Question: What appears to be the issue?
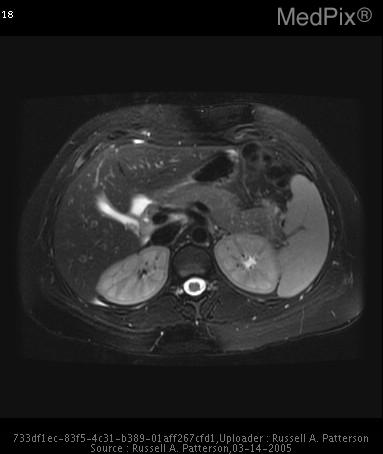
Answer: The findings suggest US:  Contracted gallbladder with gallstones suggestive of cholecystitis
                             MRCP: Multiple gallstones within gallbladder, small amt. of fluid around gallbladder, and thickening of gallbladder wall.  No evidence of intrahepatic or extrahepatic ductal dilatations or of luminal stone within the common bile duct. MRI Image. The patient might have a history of 24 y/o female patient with history of abdominal pain and recurrent pancreatitis presents with hepatic panel lab values suggestive of obstructive pattern..